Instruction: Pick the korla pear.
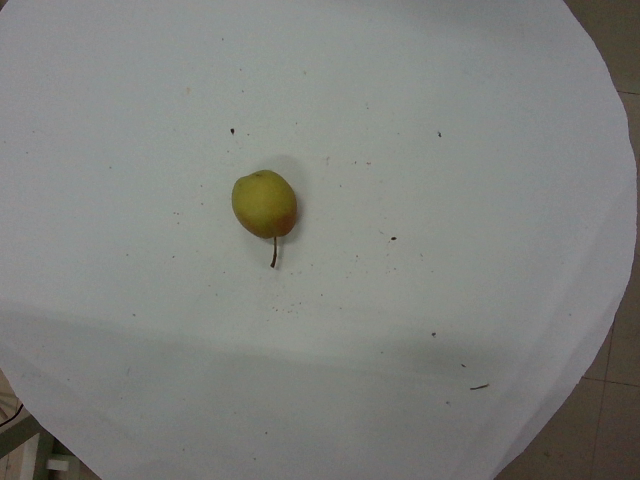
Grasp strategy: vertical